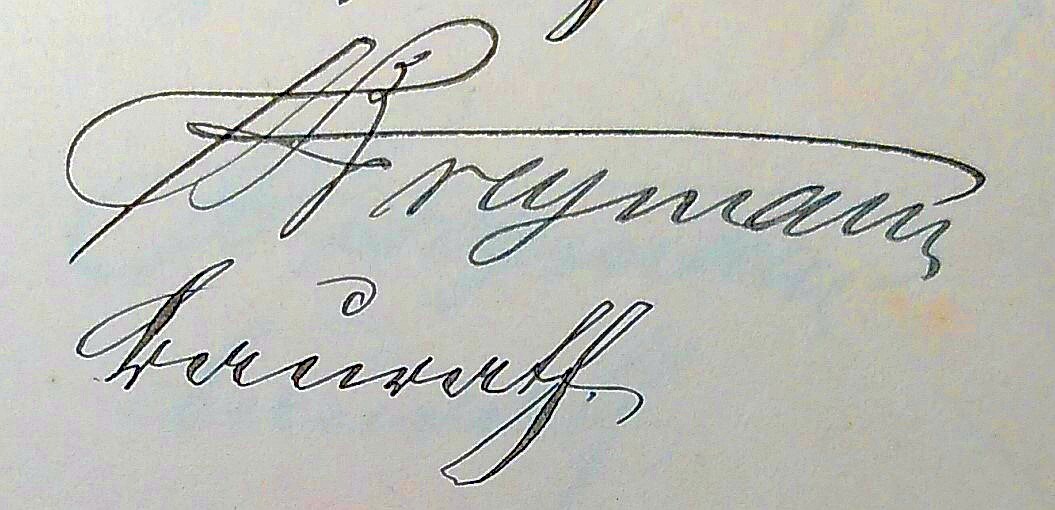
Signature of: hans breymann